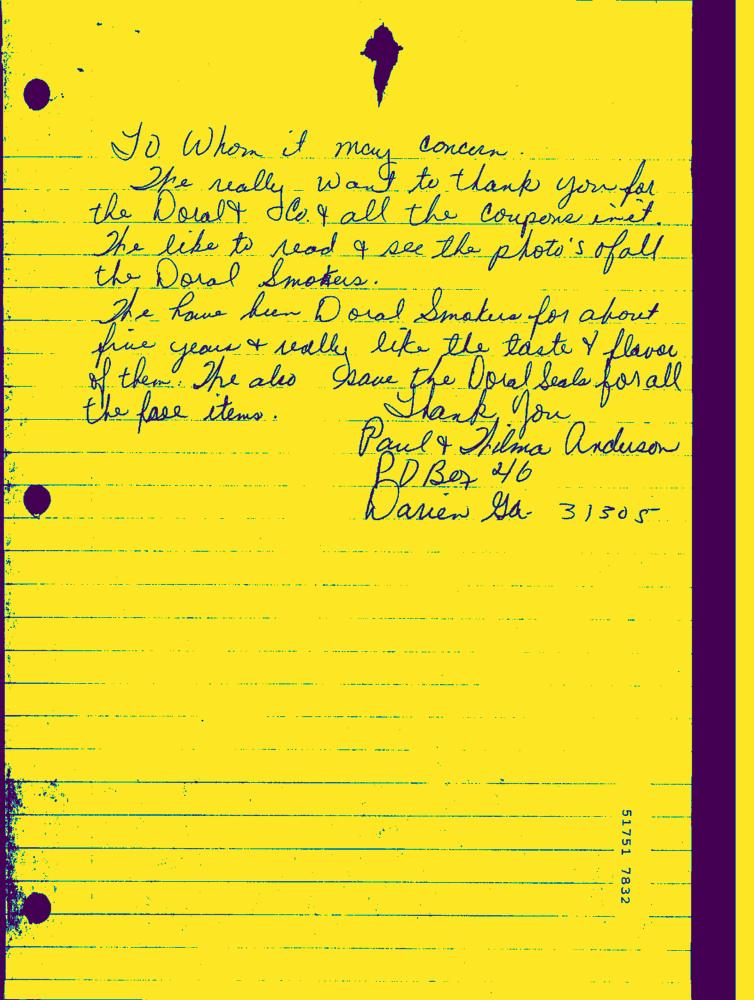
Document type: Hand-Written